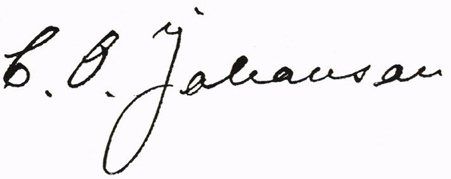
Signature of: oscar johanson